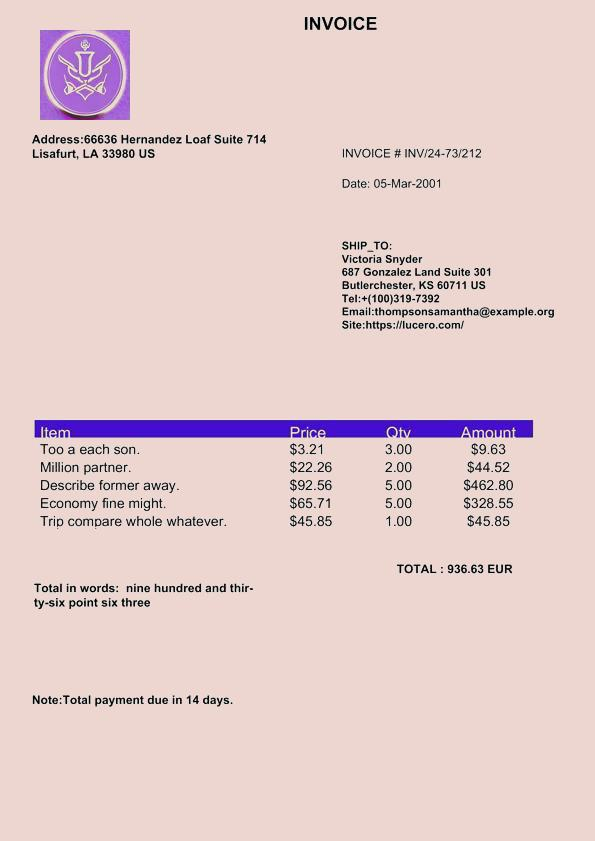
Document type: Invoice